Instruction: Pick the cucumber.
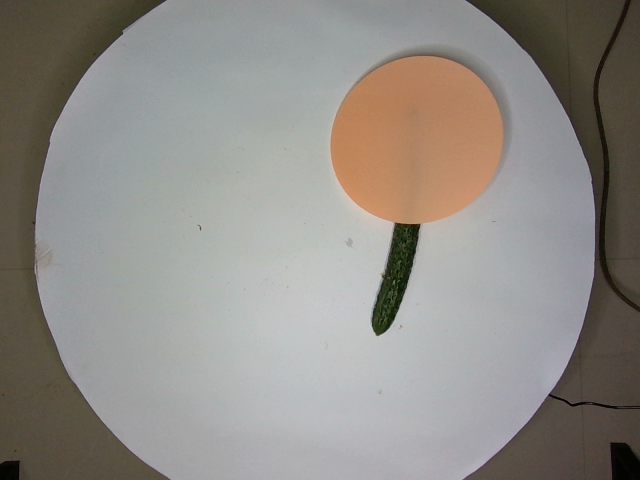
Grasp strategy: vertical